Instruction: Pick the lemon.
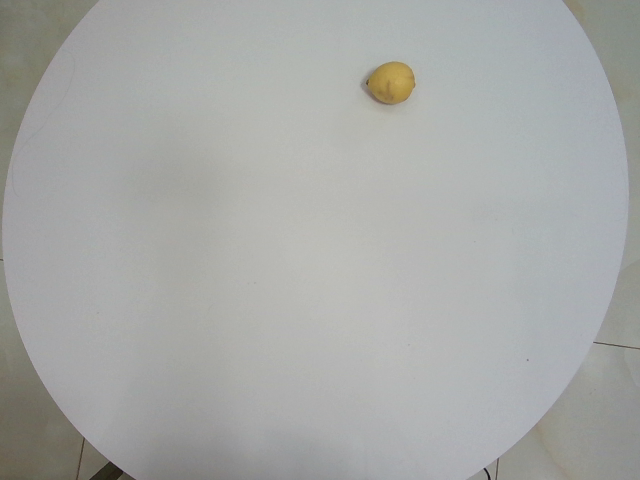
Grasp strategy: vertical